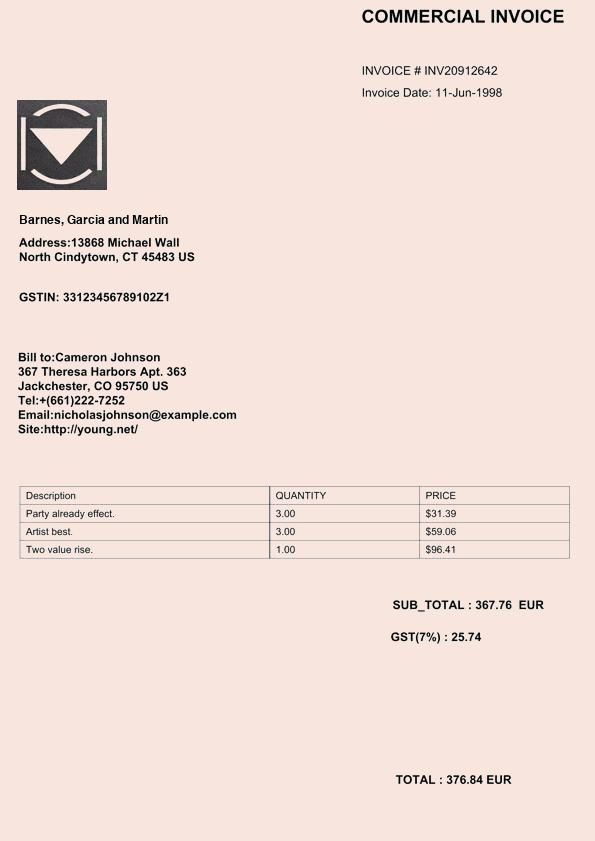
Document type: Invoice